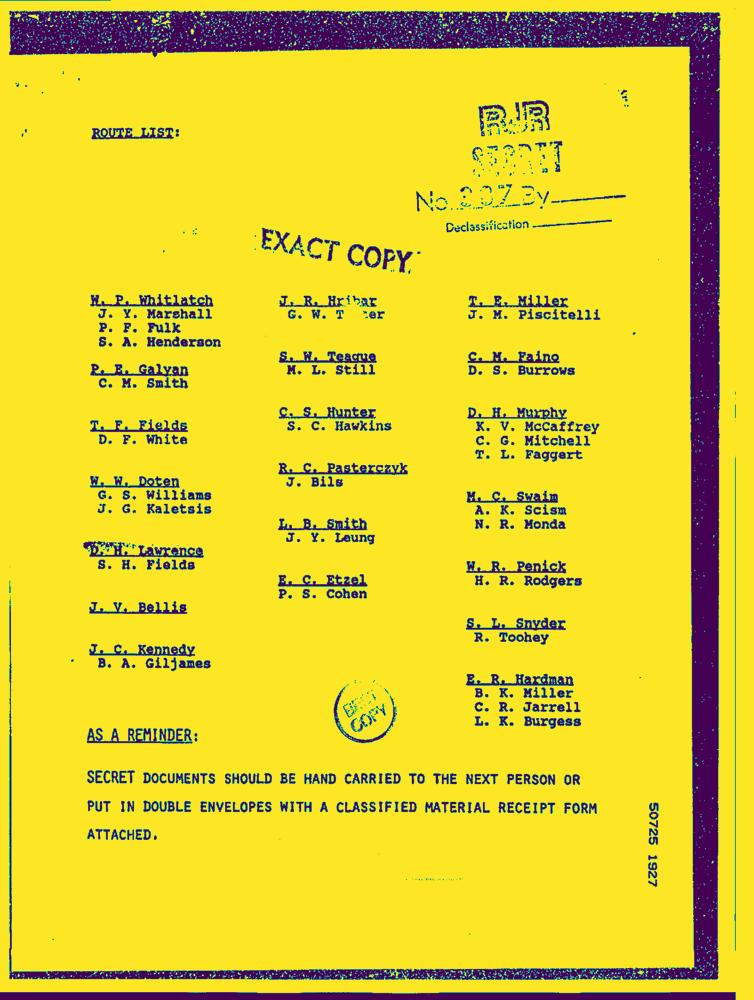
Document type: Letter-Doc